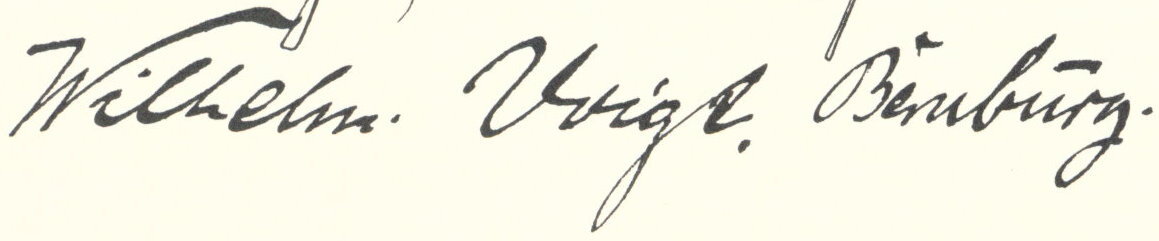
Signature of: wilhelm voigt